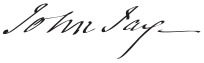
Signature of: john jay